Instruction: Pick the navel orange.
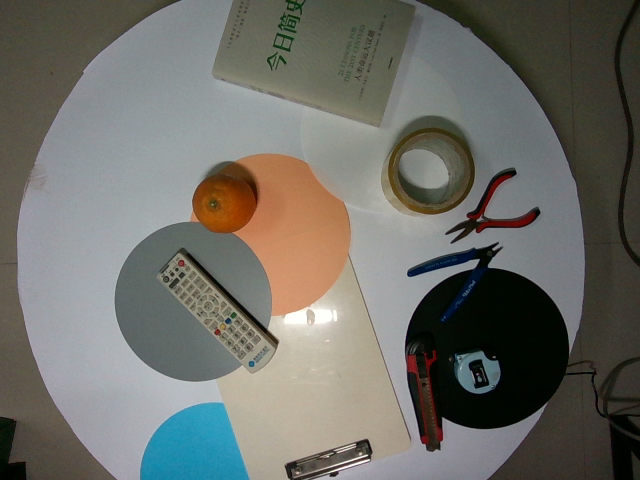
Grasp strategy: vertical